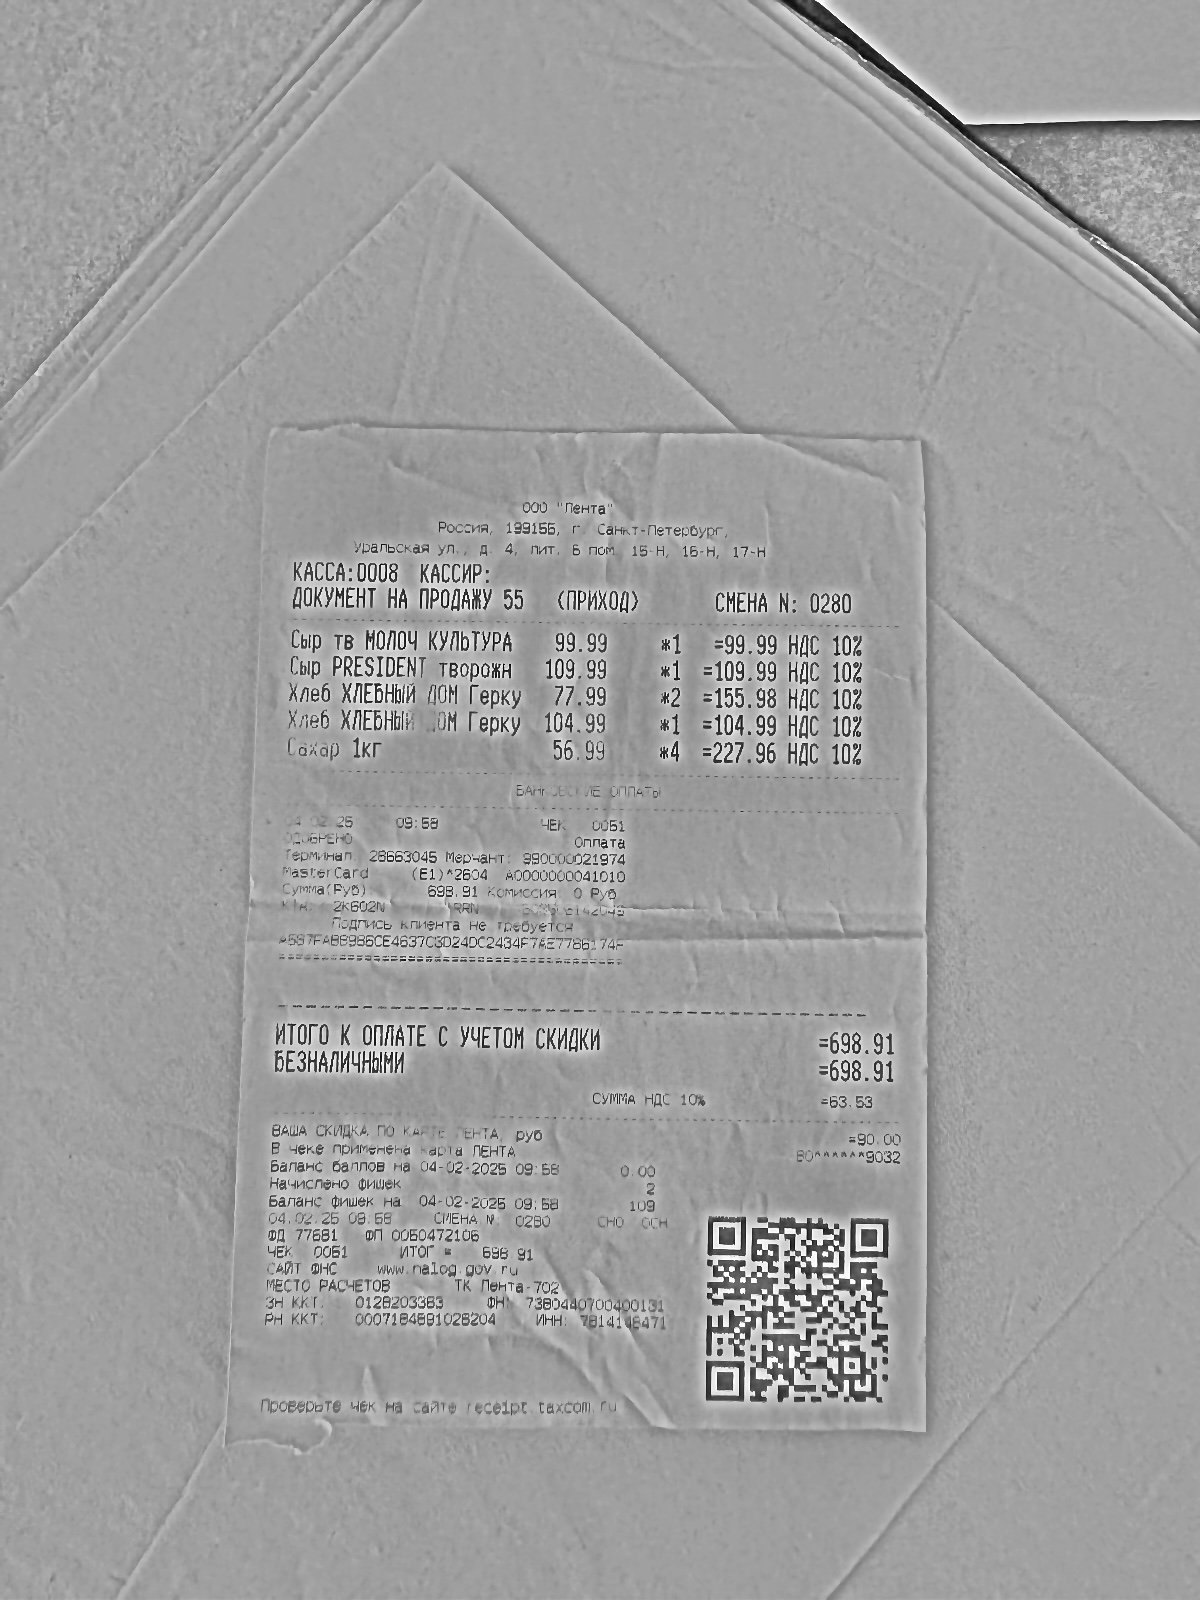
ИНН: 7814118471
Дата: 04-02-2025
Товары: Сыр тв МОЛОЧ КУЛЬТУРА; Сыр PRESIDENT творожн; Хлеб ХЛЕБНЫЙ ДОМ Герку; Сахар 1кг
Количество: 1.000; 2.000; 2.000; 4.000
Цена: 99.99; 52.99; 77.99; 56.99
Сумма: 99.99; 105.98; 155.98; 227.96
Итого: 698.91